Question: What is the suspected problem?
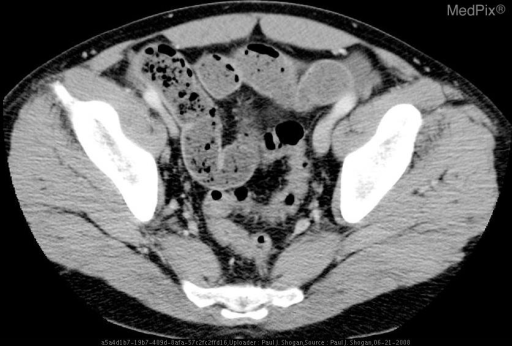
Answer: The findings suggest Acute abdominal series demonstrates a normal PA chest radiograph without subdiaphragmatic free air.  There are differential air fluid levels in the mid-abdomen, with dilated loops of small bowel.  There is a paucity of bowel gas projecting over the rectum, and stool is noted in the RLQ.

Contrast enhanced axial CT images through the abdomen demonstrate a bulky, irregular heterogeneous cecal mass with pericolic inflammation and asymmetric wall thickening. Multiple dilated fluid filled loops of small bowel are noted, some of which contain air fluid levels.  Additionally, there is fecalization of the terminal ileum.  The appendix is normal.. Contrast enhanced axial CT image through the level of the iliac crests, shows fecalization of the terminal ileum.. The patient might have a history of 42 yo male with abdominal pain.